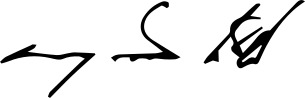
Signature of: anupong paochinda